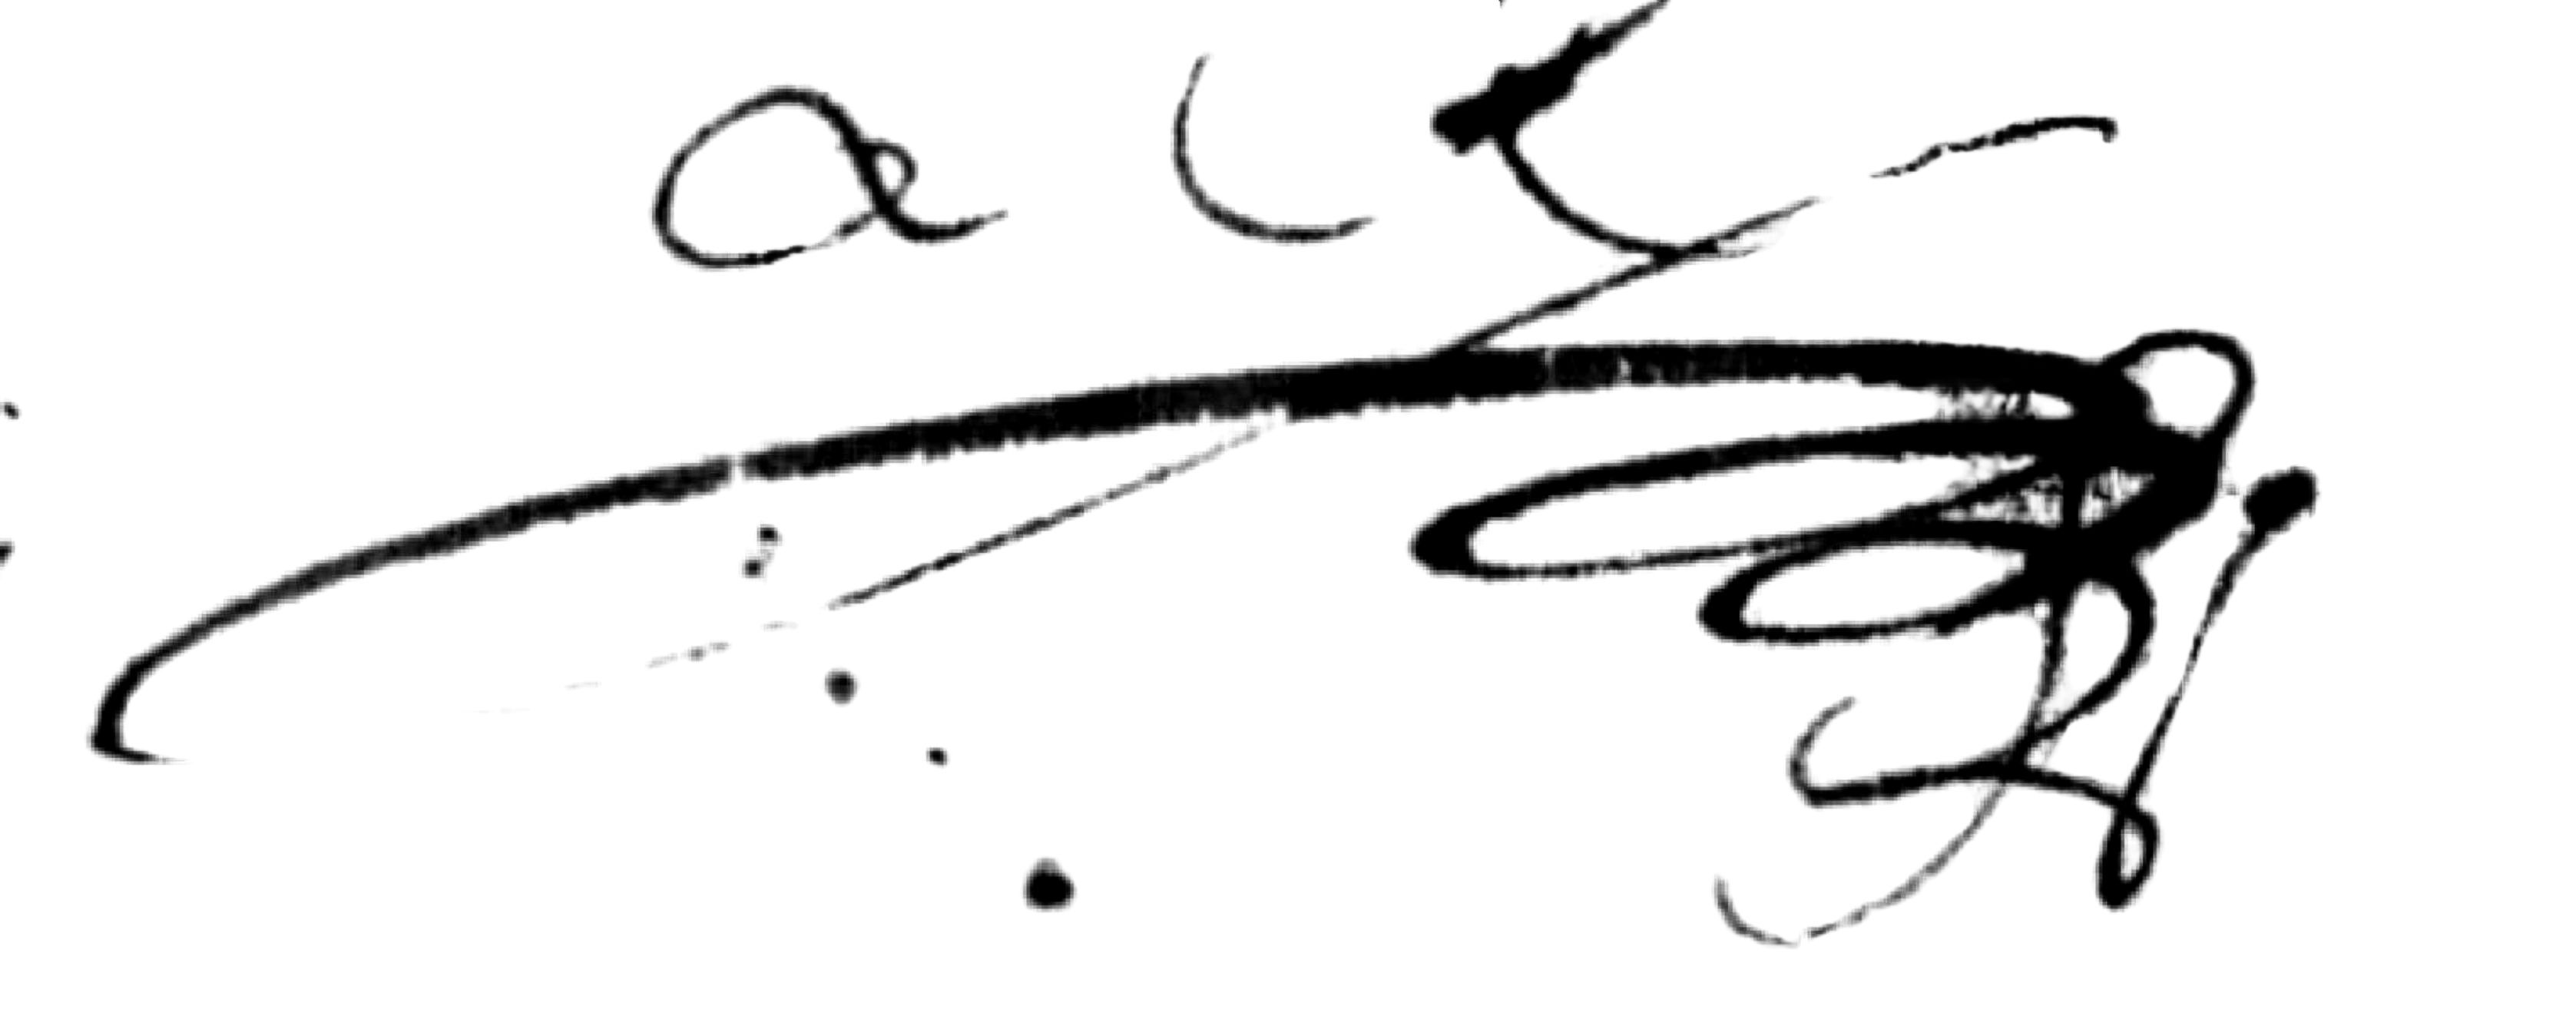
Signature of: stanisław koniecpolski